Question: What might the diagnosis be?
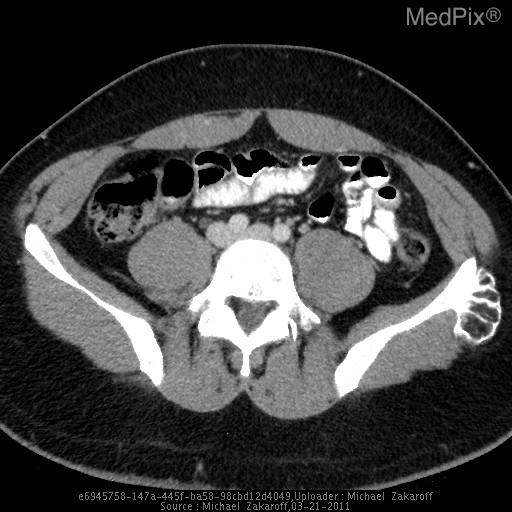
Answer: The possible diagnosis includes - Osteochonrdoma
- Enchondroma
- Post-traumatic change.